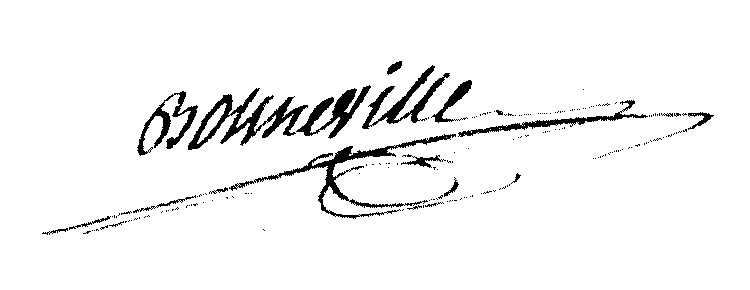
Signature of: nicolas de bonneville